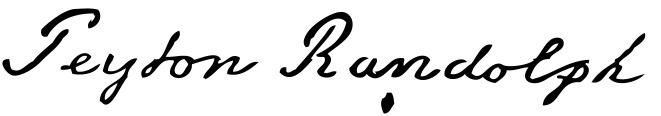
Signature of: peyton randolph